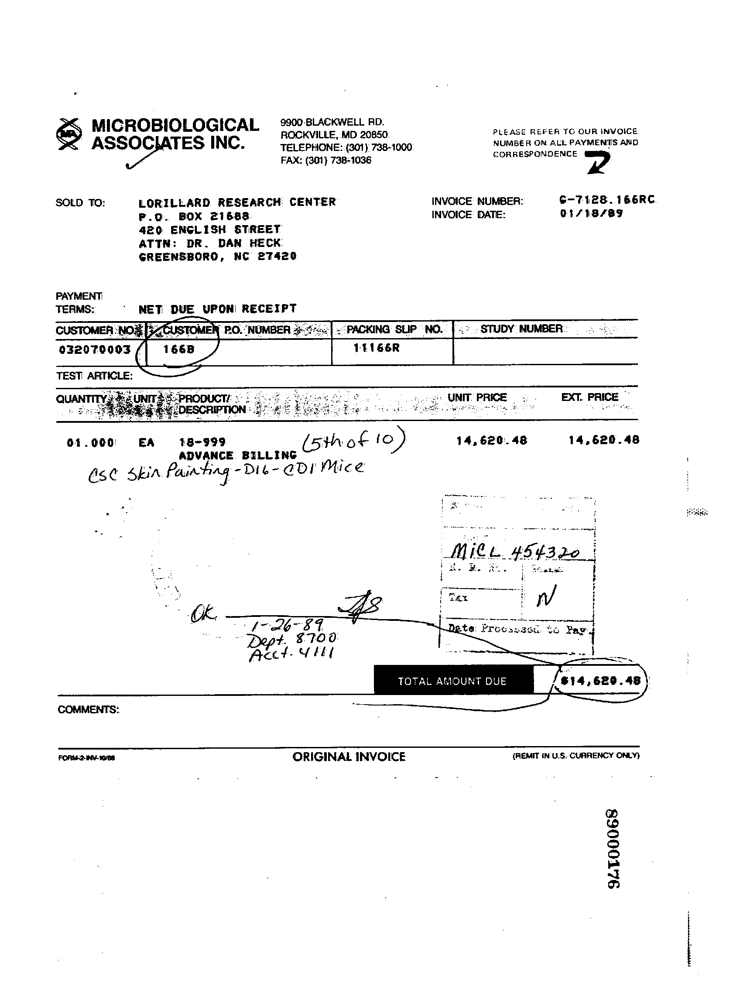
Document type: Invoice